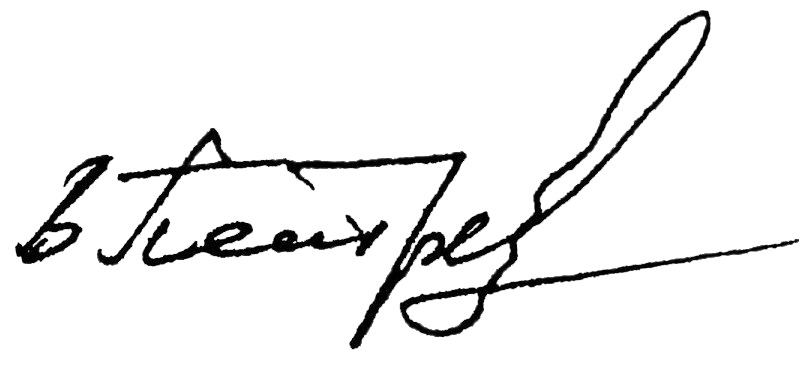
Signature of: vadim petrov